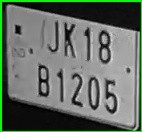
License plate number: JK 18B 1205